Can you pull out the amount in words, numerical amount, payee's name, date of the cheque, and the bank's name from the image?
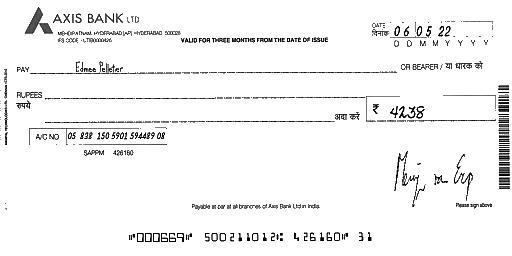
amt_in_words:
amt_in_figures: 4238
payee_name: Edmee Pelletier
bank_name: AXIS BANK
cheque_date: 06/05/22